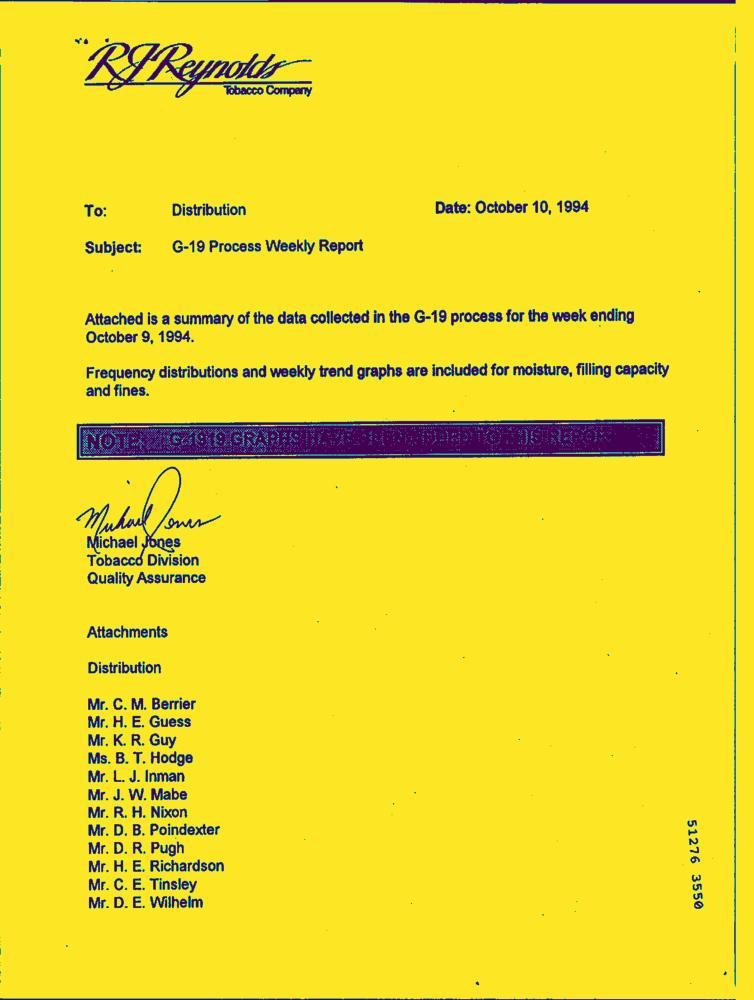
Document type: Letter-Doc